Question: What is the main concern?
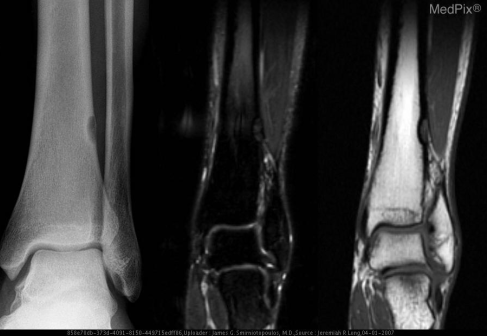
Answer: The findings suggest Frontal and lateral radiographs of the left ankle demonstrate a small longitudinal well circumscribed cortically based lytic lesion at the lateral aspect of the distal tibial metaphysis.  The lesion has sclerotic borders, somewhat scalloped inferiorly and medially, no periosteal reaction, and it has no appreciable associated soft tissue abnormality.  There is no fracture or dislocation.

Selected MRI images demonstrate the lesion is isointense to muscle on both T1 and T2 weighted images, does not demonstrate fat supression.  It shows mild uniform enhancement with gadolinium.

The soft tissues and remainder of the osseous structures are unremarkable.. Left - Plain radiograph
Center - T2W MRI
Right - T1W MRI. The patient might have a history of 16 year old boy presents after inversion ankle injury..